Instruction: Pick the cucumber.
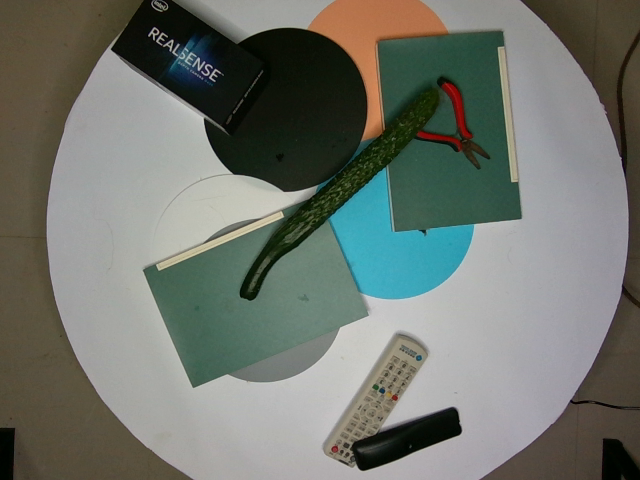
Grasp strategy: vertical